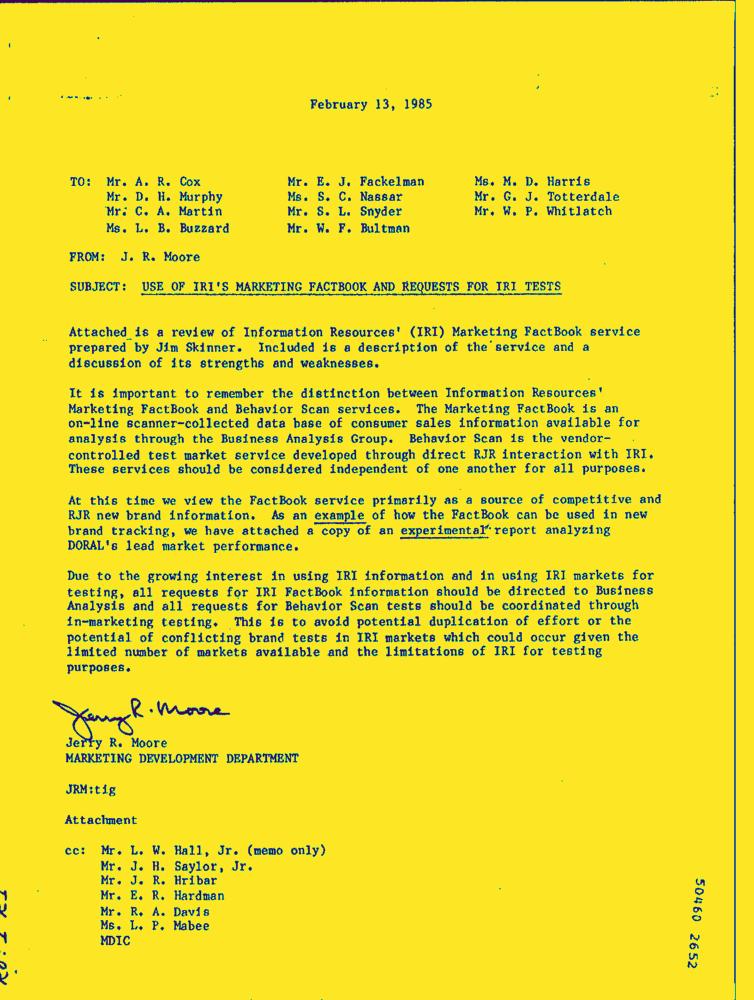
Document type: Letter-Doc